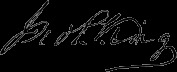
Signature of: john pendleton king